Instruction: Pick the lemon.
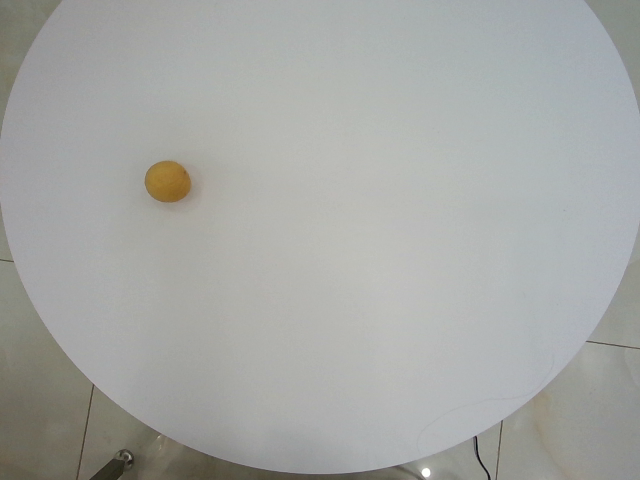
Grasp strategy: vertical